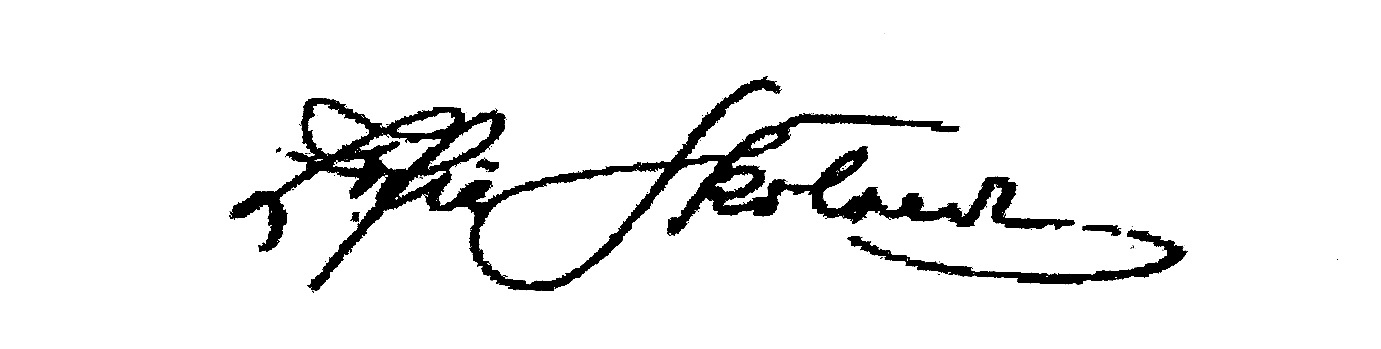
Signature of: zofia skołozdro